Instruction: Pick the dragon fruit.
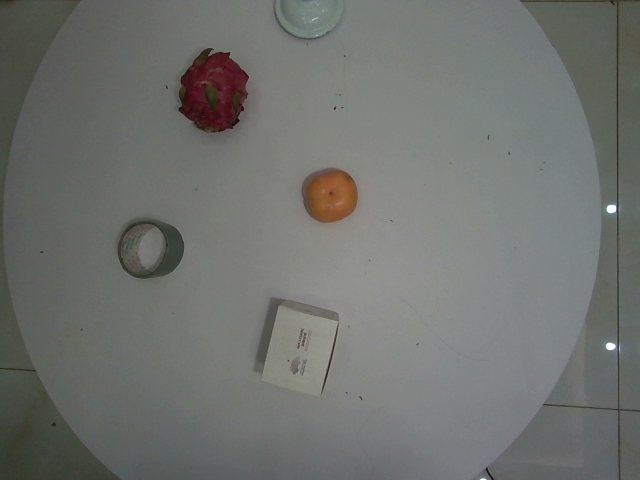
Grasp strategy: vertical